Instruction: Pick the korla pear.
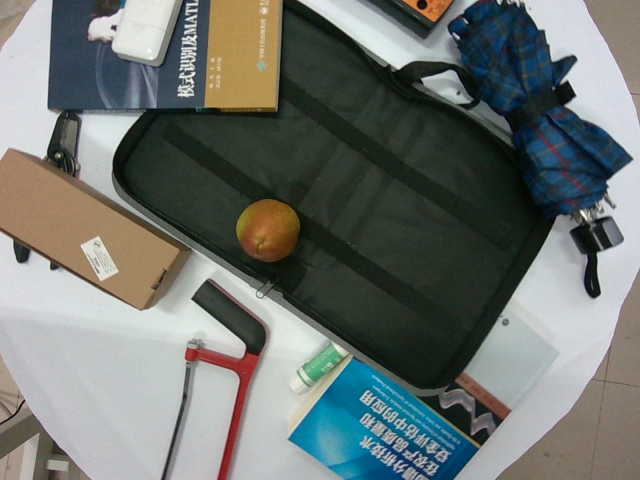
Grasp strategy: vertical